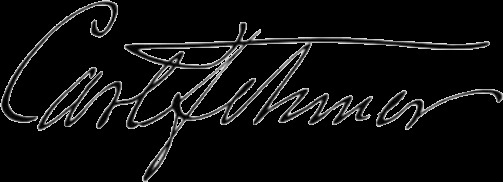
Signature of: carl fehmer